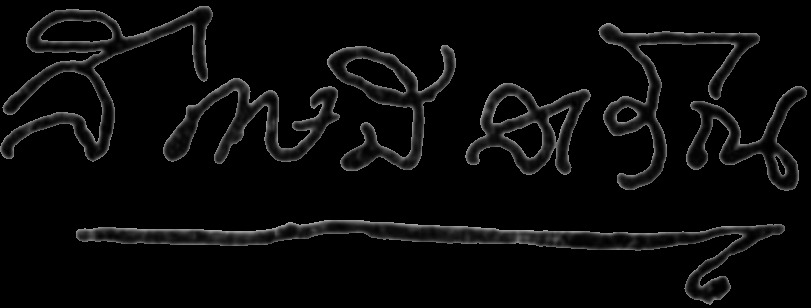
Signature of: laksamilawan